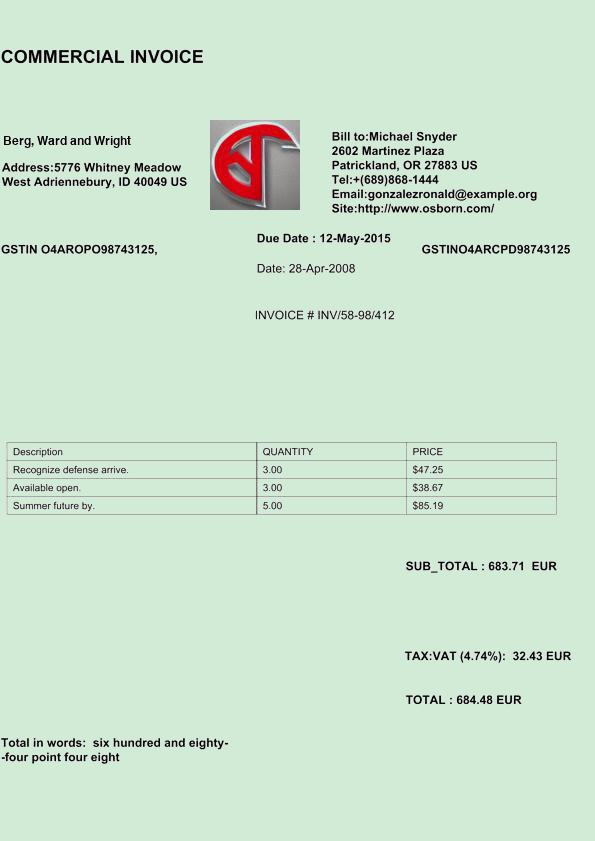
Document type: Invoice